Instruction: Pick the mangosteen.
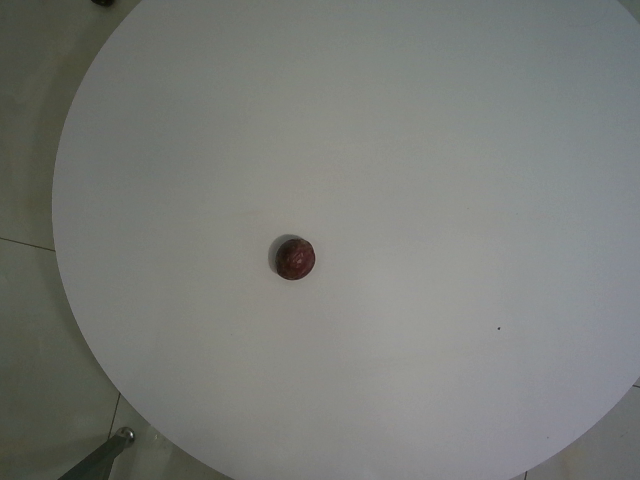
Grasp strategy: vertical